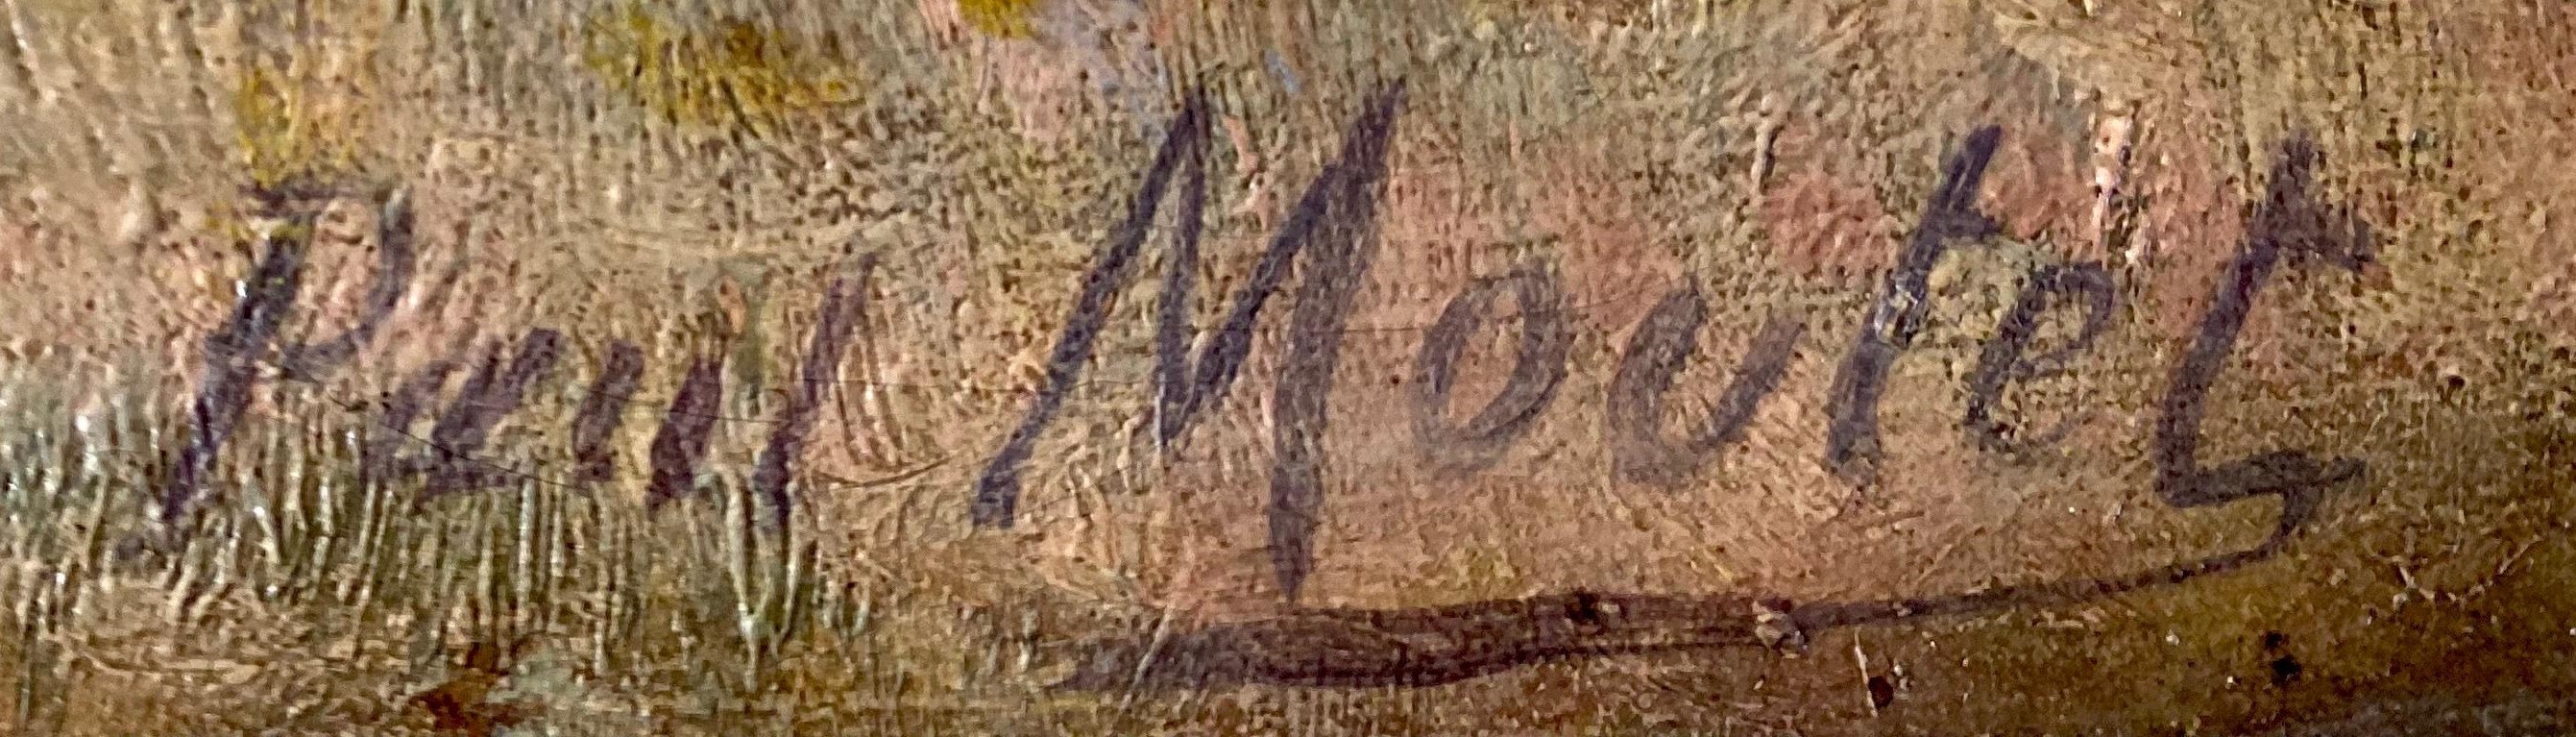
Signature of: paul moutet